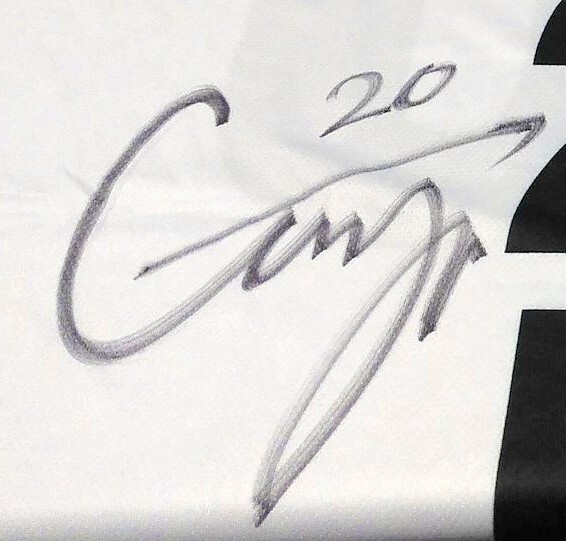
Signature of: ginji aki